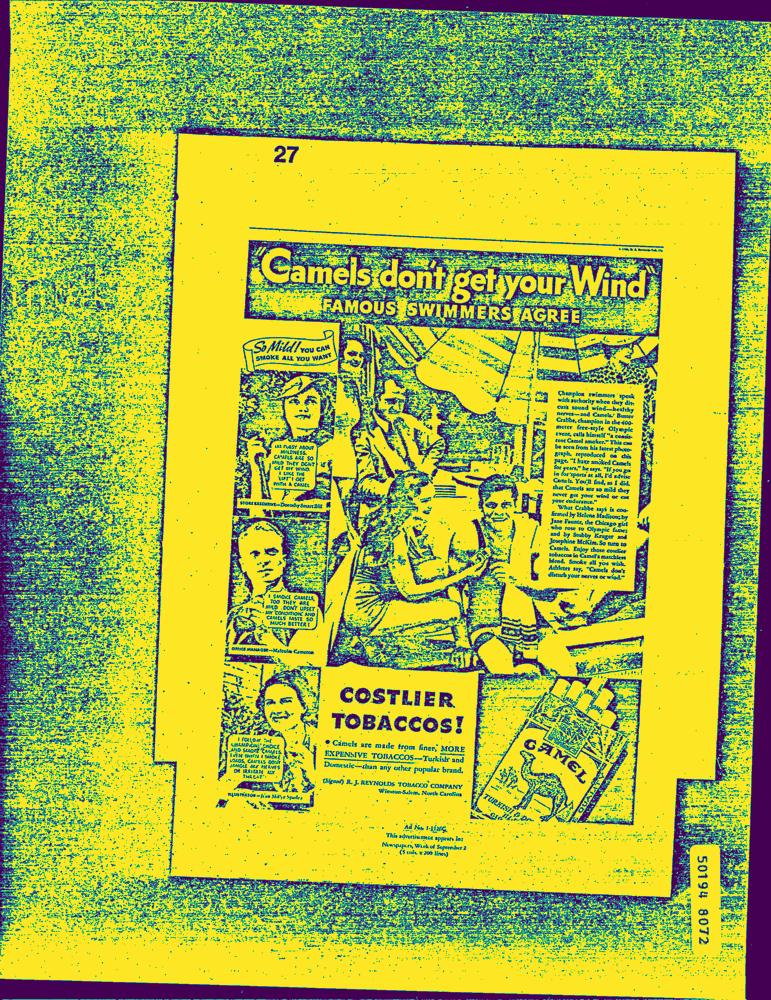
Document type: AD